Question: What is the name of the tenant mentioned in the document?
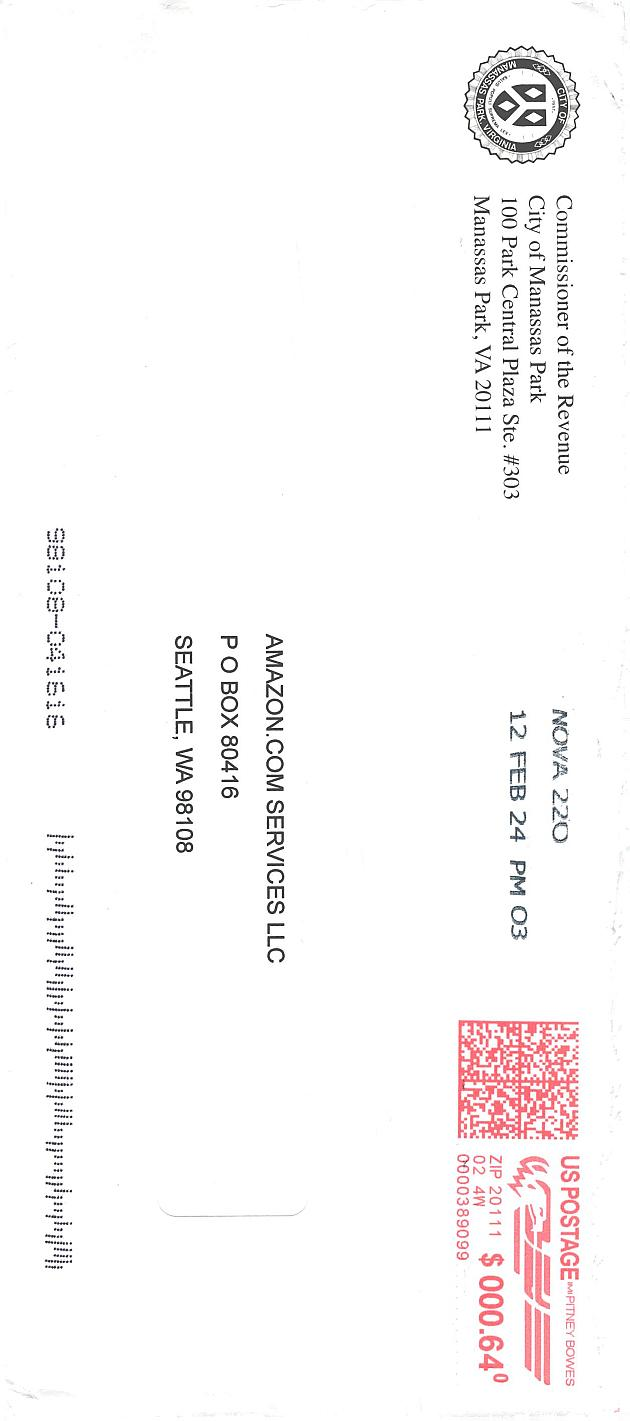
Answer: "AMAZON.COM SERVICES LLC"